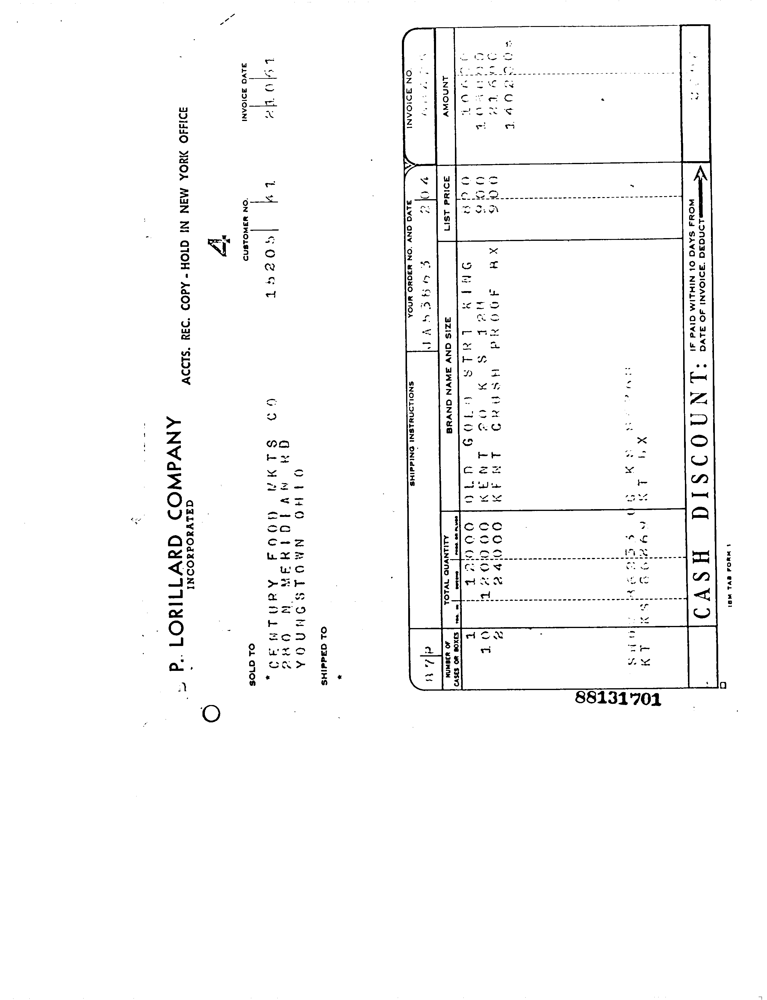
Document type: Invoice